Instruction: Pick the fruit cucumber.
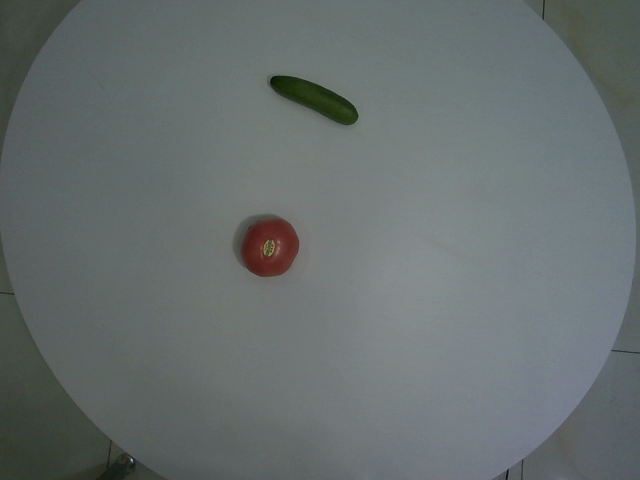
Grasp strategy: vertical